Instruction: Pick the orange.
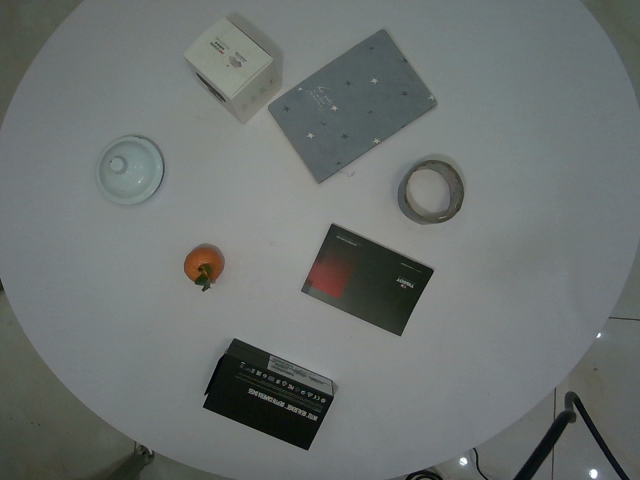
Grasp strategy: vertical